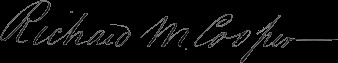
Signature of: richard m cooper